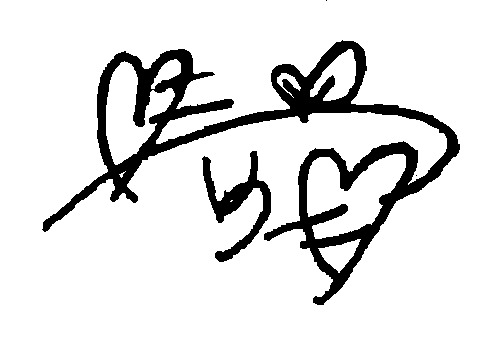
Signature of: aino kishi